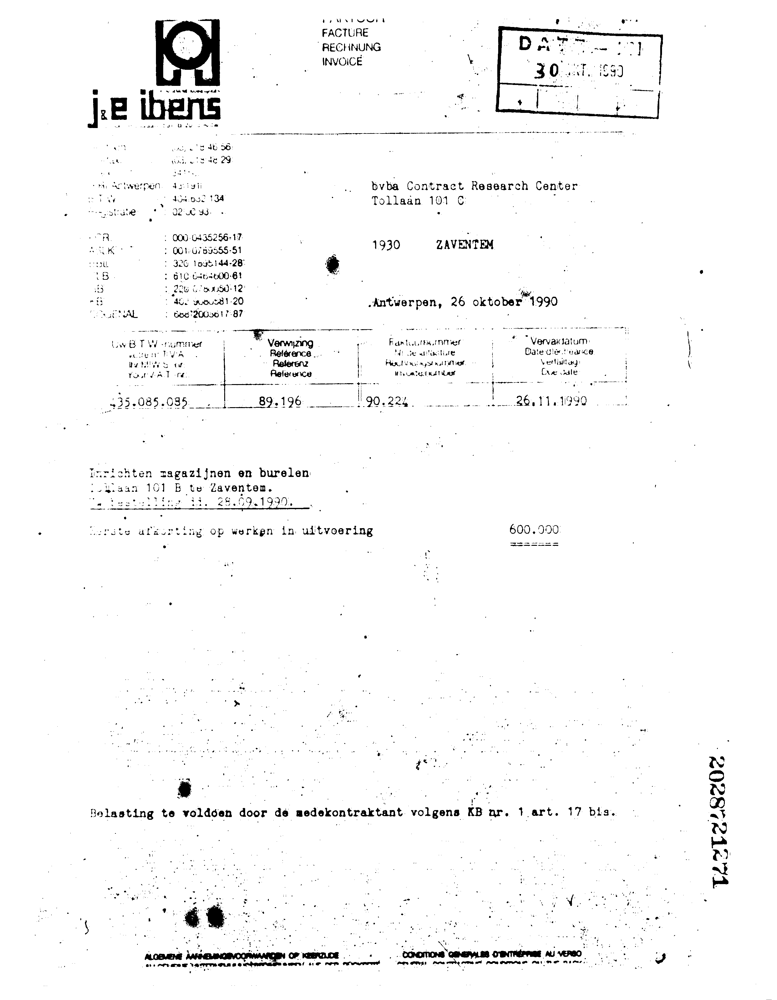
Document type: Invoice